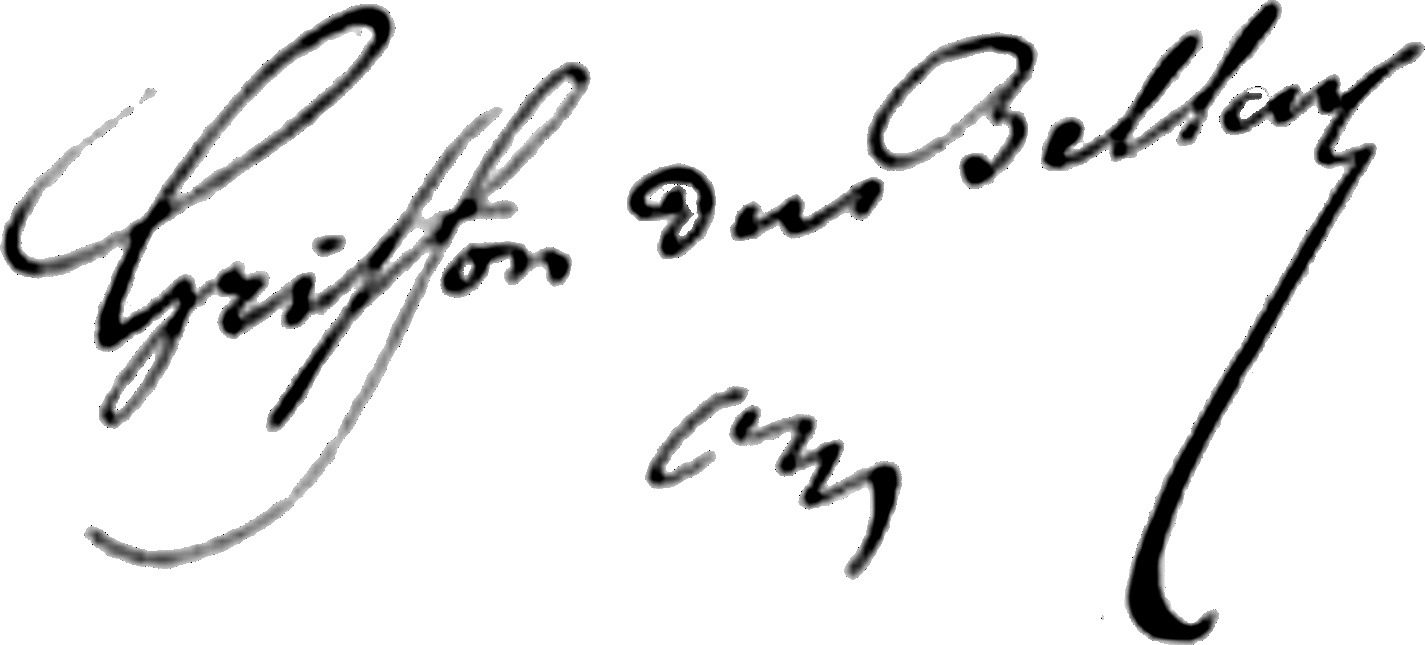
Signature of: marie théophile griffon du bellay